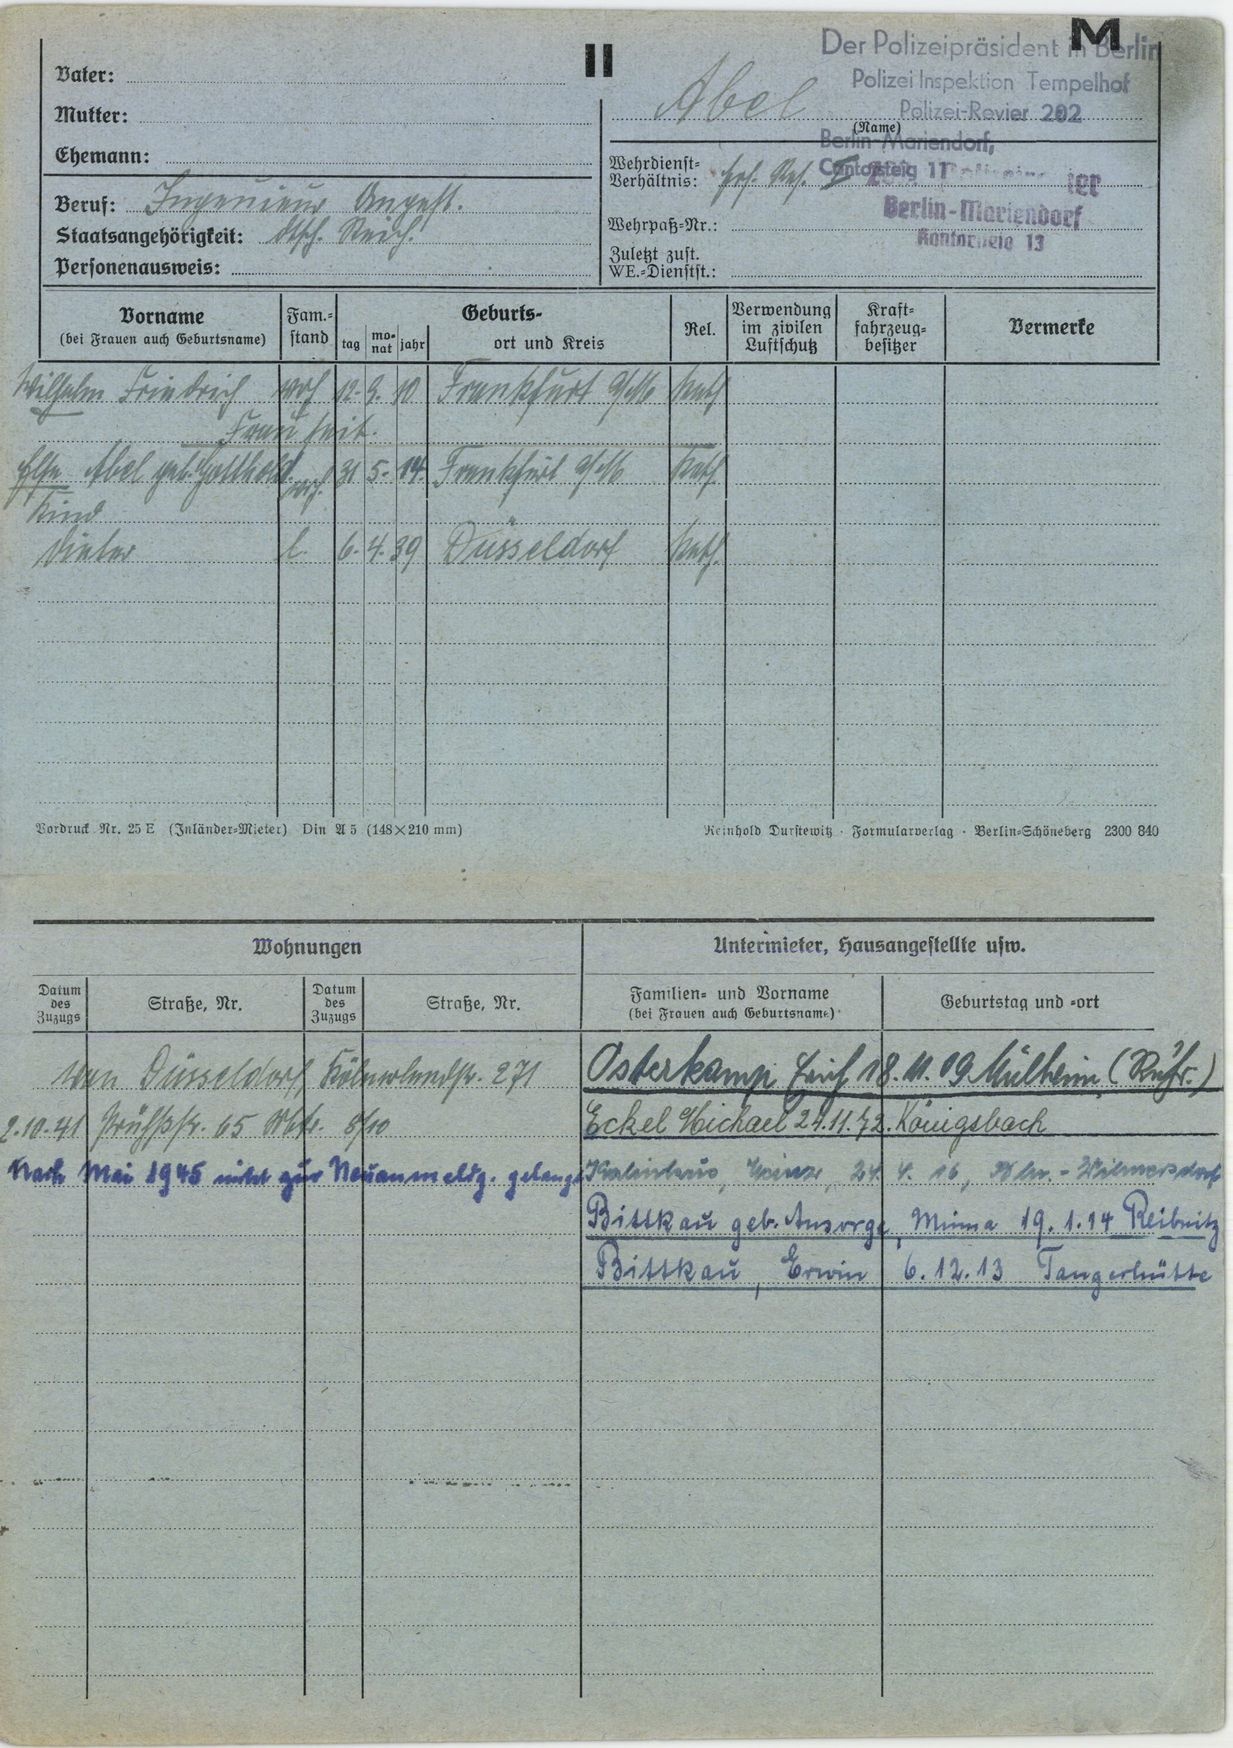
Abel